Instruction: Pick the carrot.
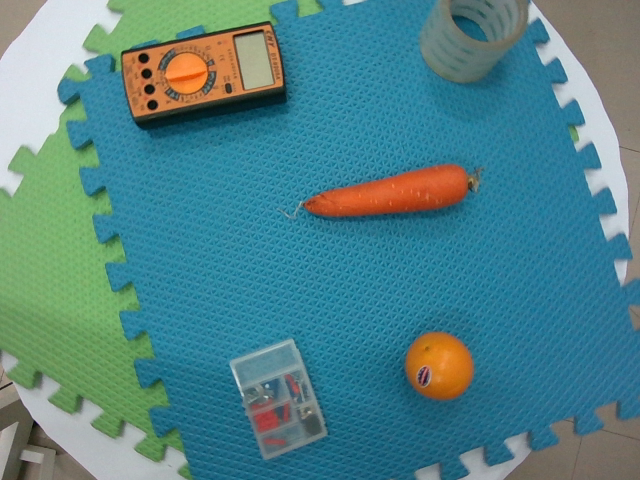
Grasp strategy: vertical